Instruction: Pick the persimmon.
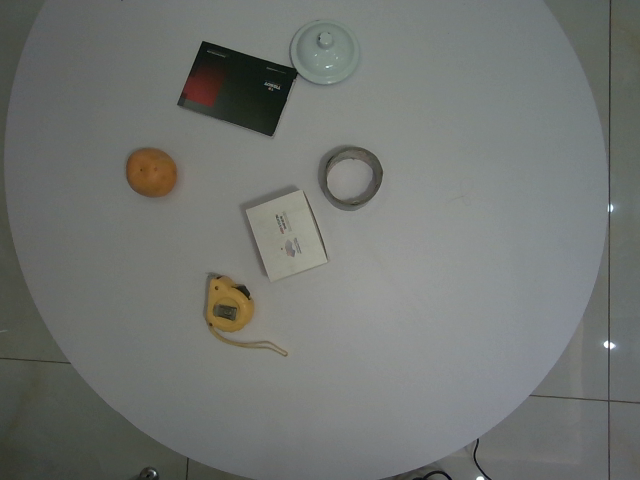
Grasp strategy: vertical